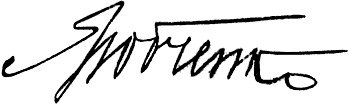
Signature of: q2655485